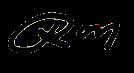
Signature of: ron villanueva